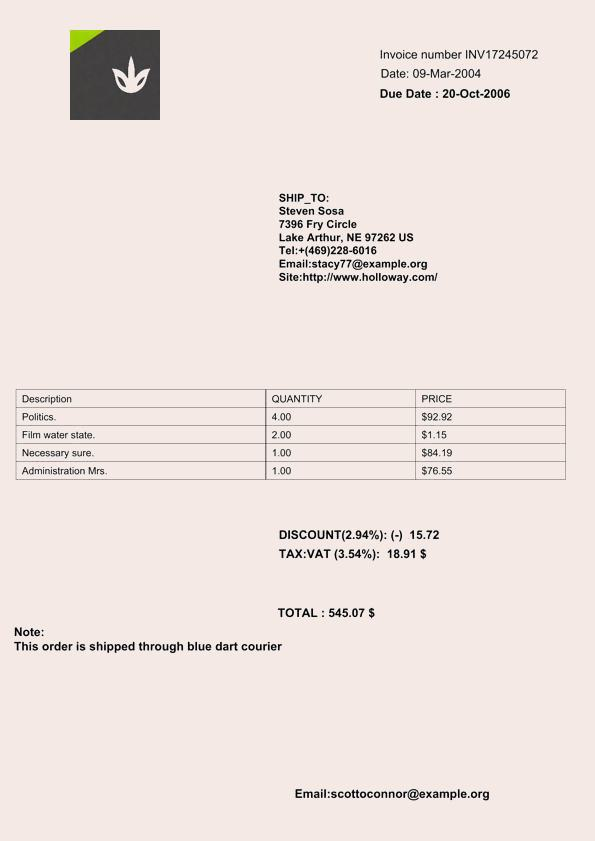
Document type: Invoice